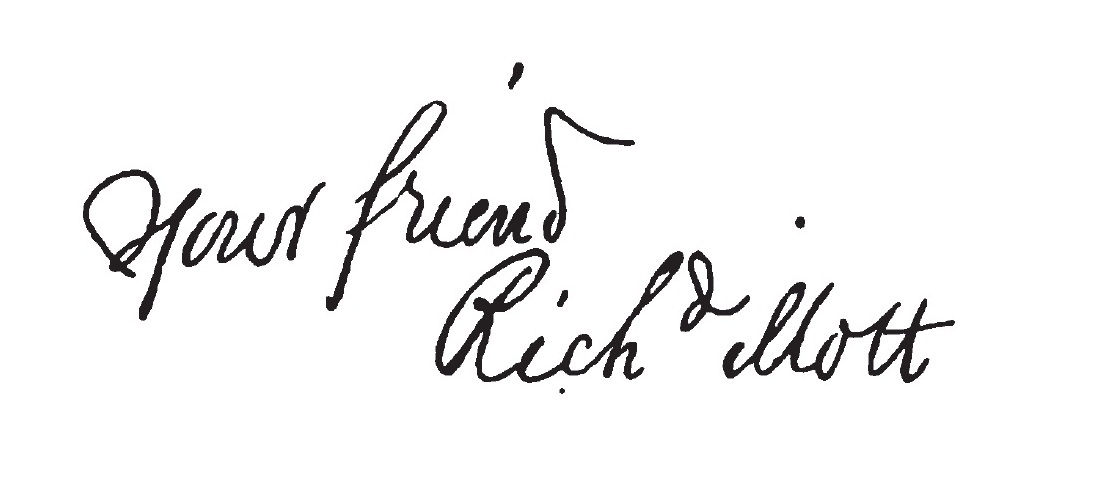
Signature of: richard mott